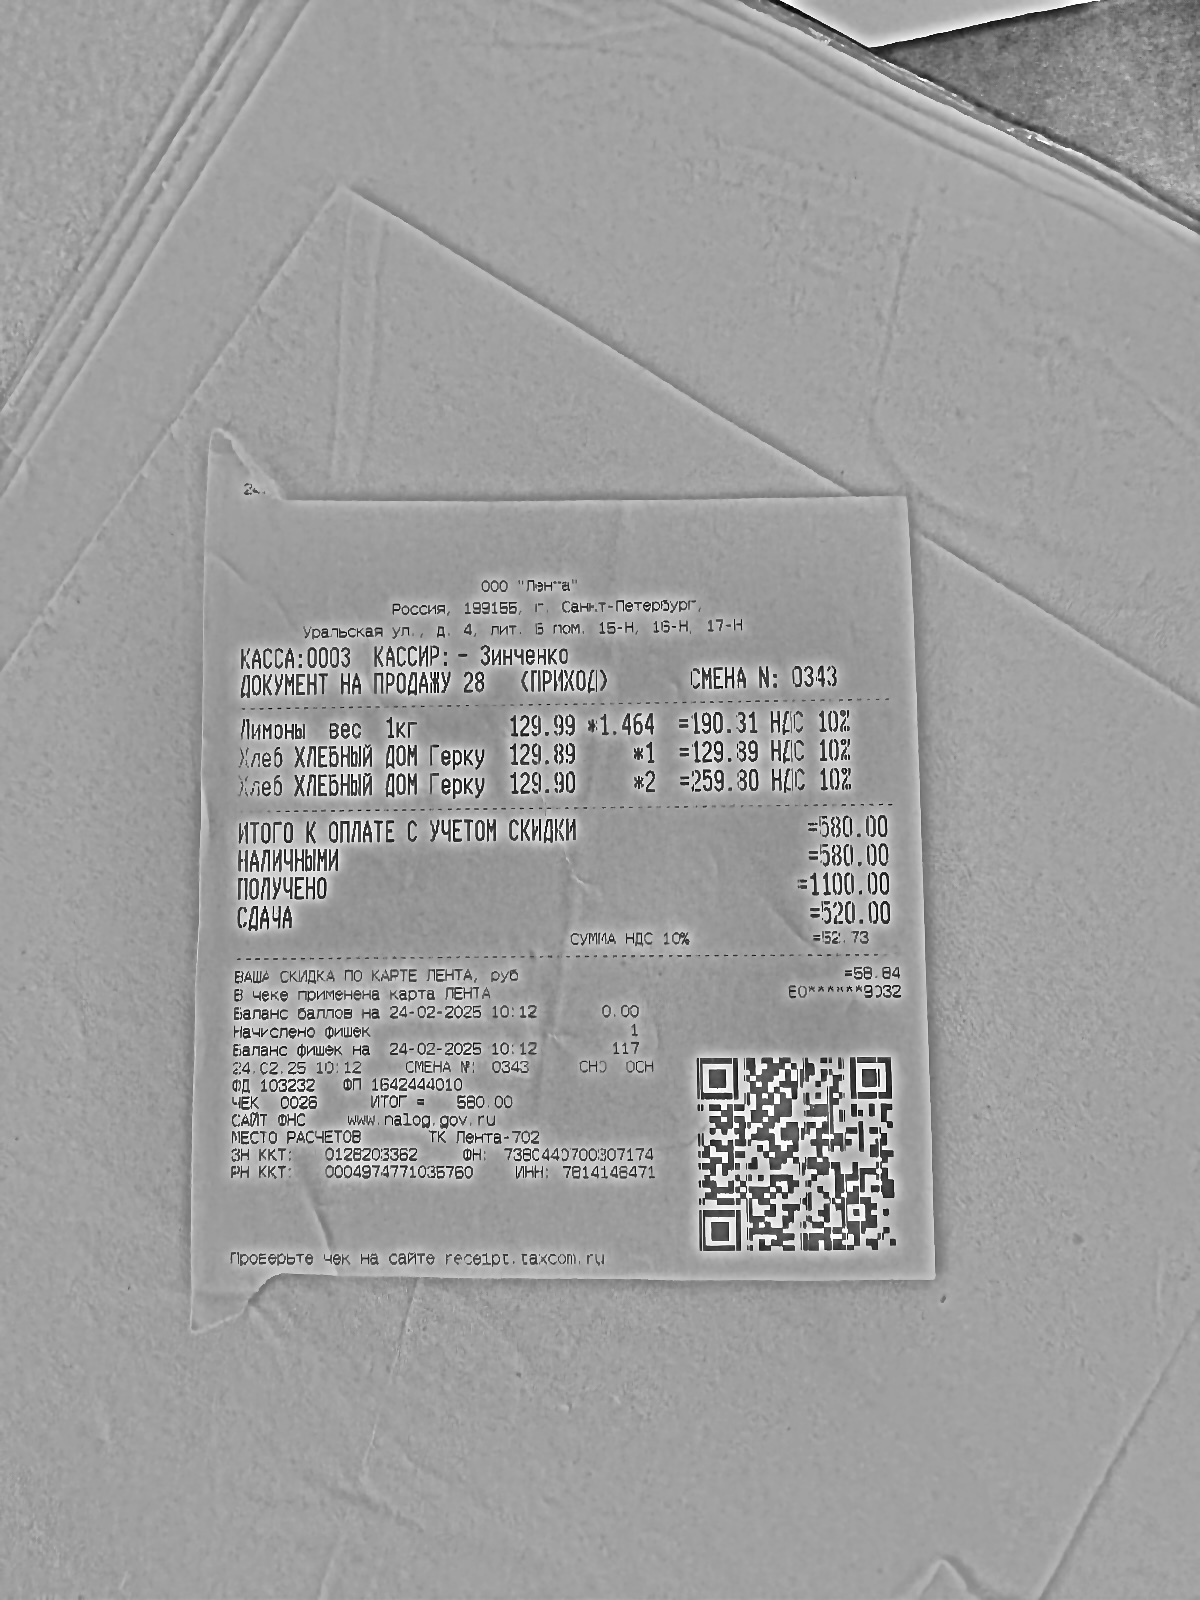
Продавец: ООО "Лента"
ИНН: 7814148471
Дата: 24.02.25
Товары: Личный вес 1кг; Хлеб ХЛЕБНЫЙ ДОМ Герку; Хлеб ХЛЕБНЫЙ ДОМ Геркур
Количество: 1.464; 1.000; 2.000
Цена: 129.99; 129.39; 129.65
Сумма: 190.31; 129.39; 259.30
Итого: 580.00